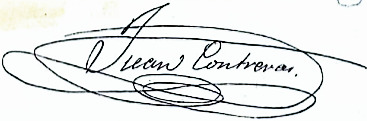
Signature of: juan contreras